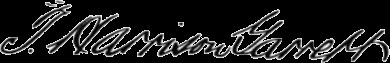
Signature of: thomas harrison garrett